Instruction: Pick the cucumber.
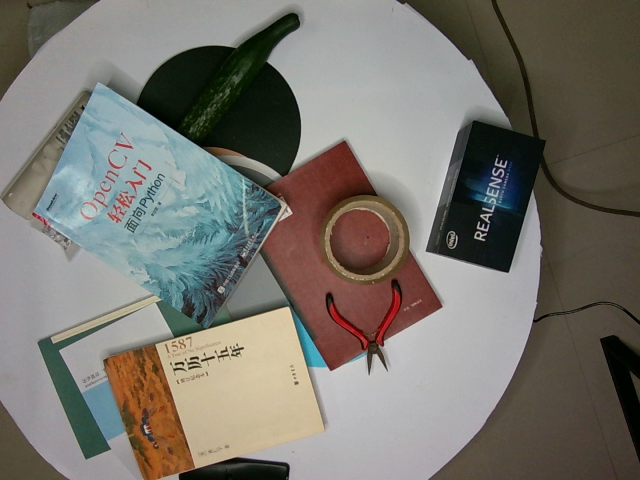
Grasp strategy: vertical